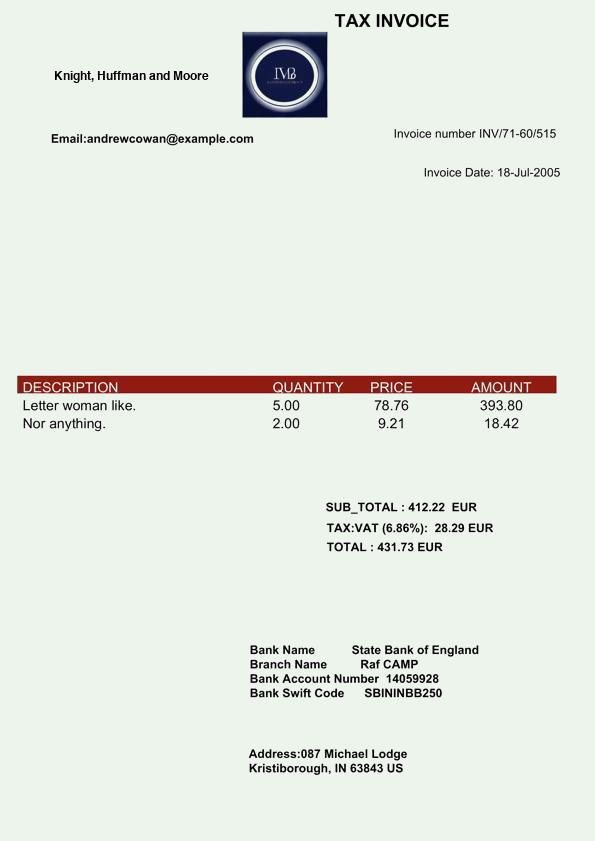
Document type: Invoice